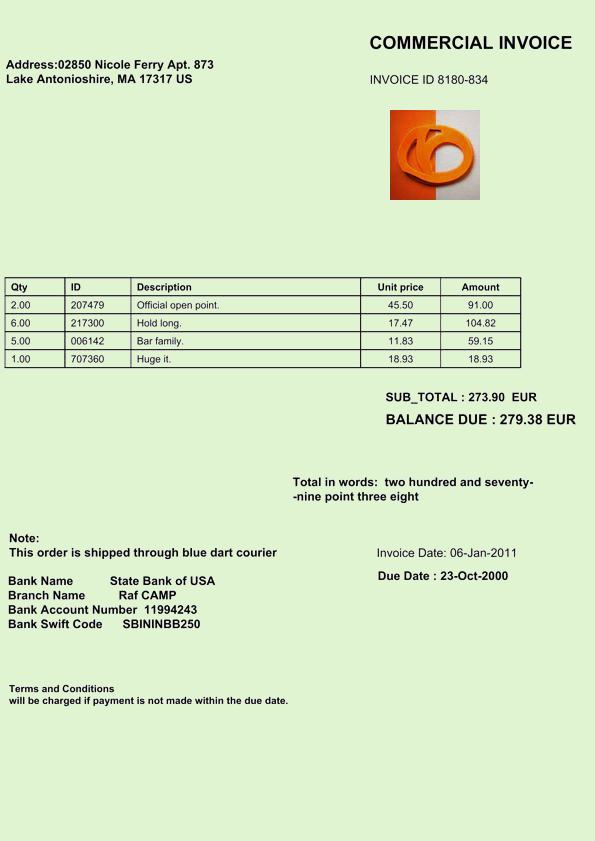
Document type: Invoice